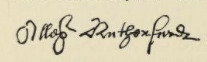
Signature of: alexander rutherford of rubislaw